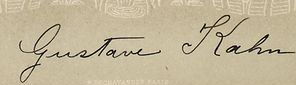
Signature of: gustave kahn